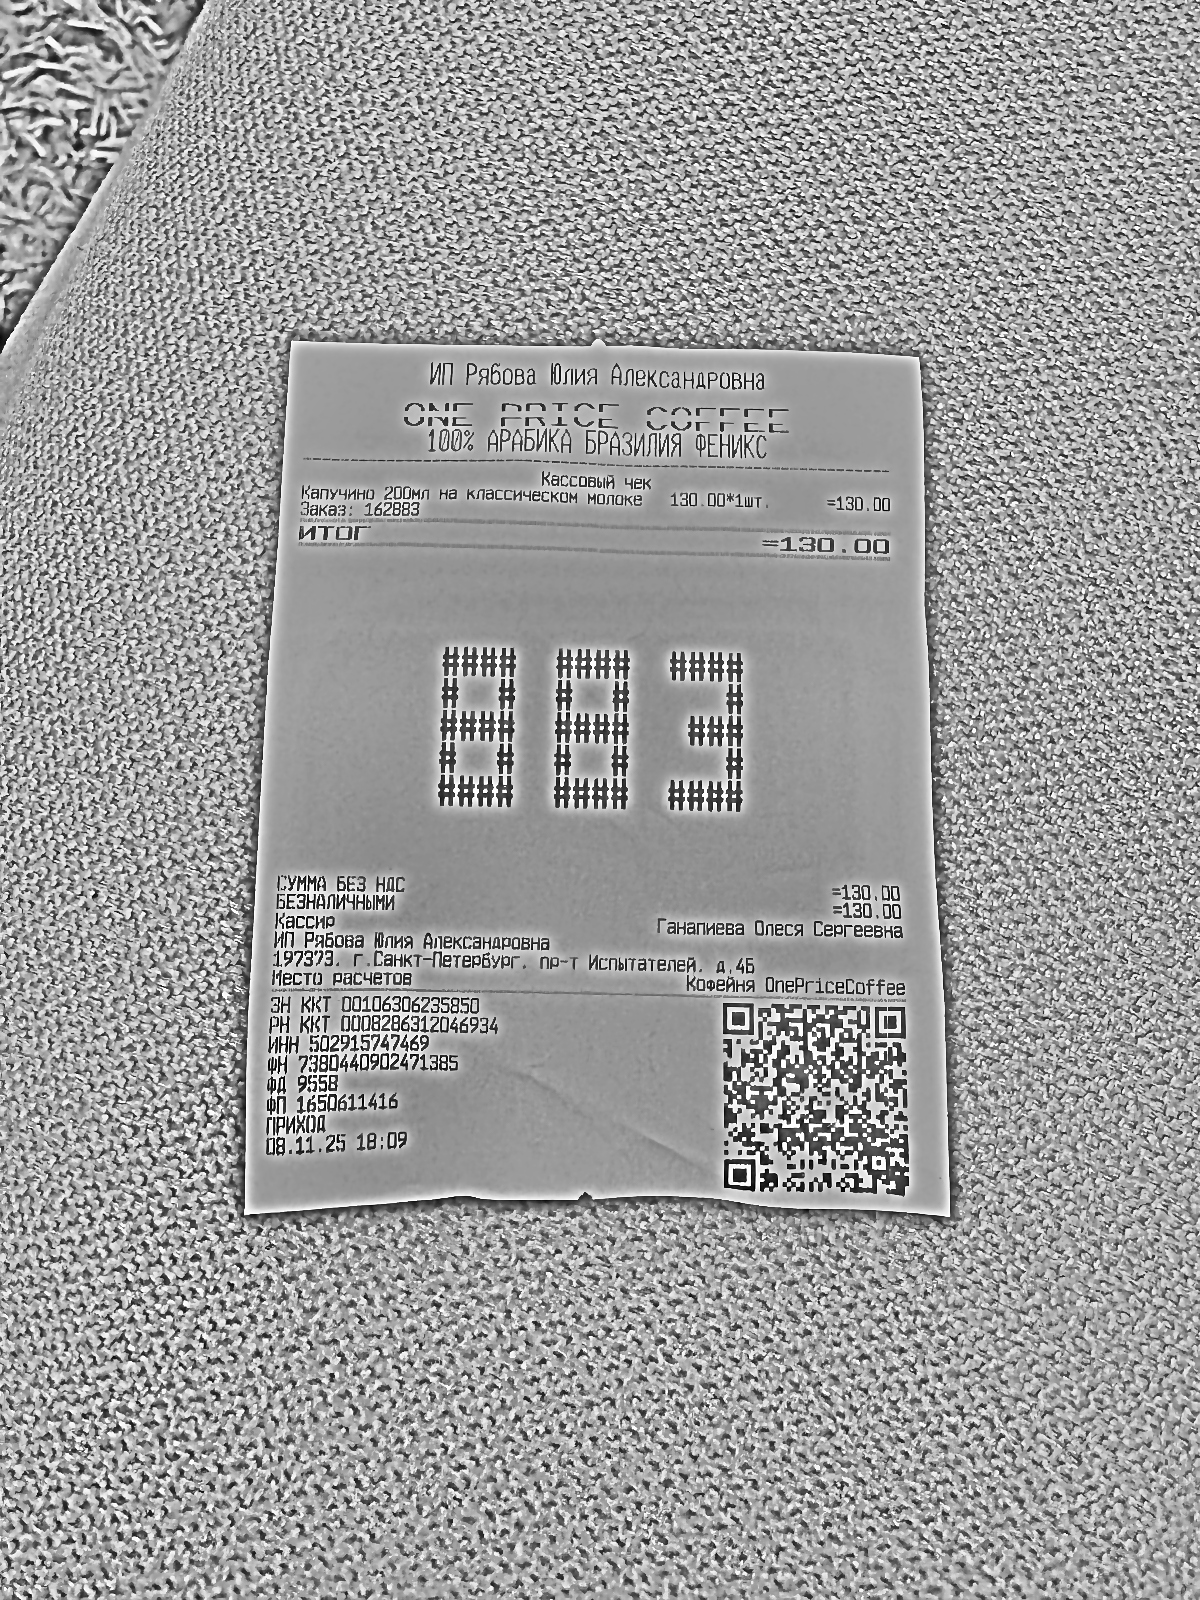
Продавец: ИП Рябова Юлия Александровна
ИНН: 502915747469
Дата: 08.11.25
Товары: Капучино 200мл на классическом молоке
Количество: 1
Цена: 130.00
Сумма: 130.00
Итого: 130.00